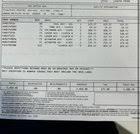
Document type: Invoice